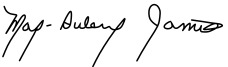
Signature of: mary dulany james